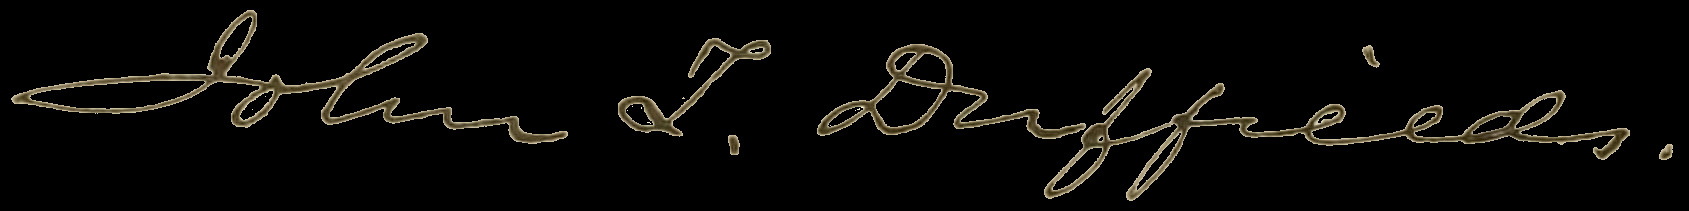
Signature of: john thomas duffield